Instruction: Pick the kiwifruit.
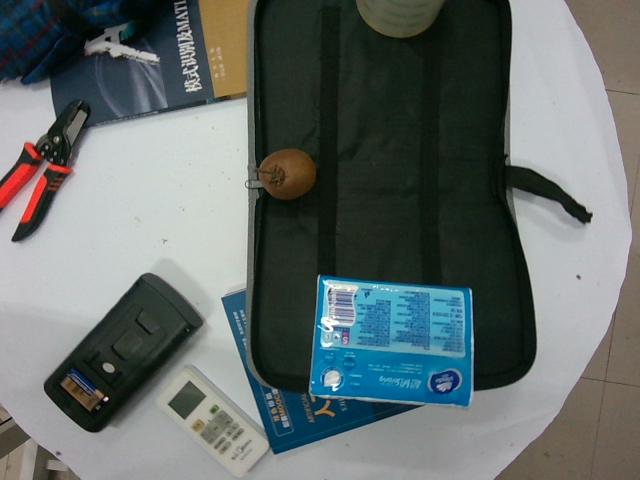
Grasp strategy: vertical